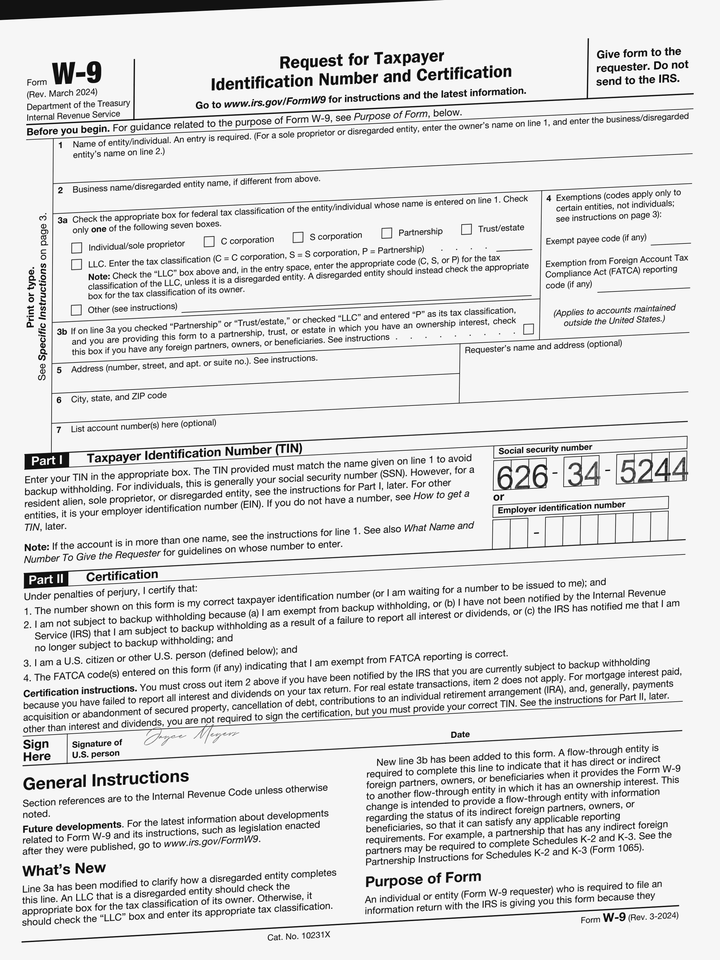
cbx: no
ssn: 626345244